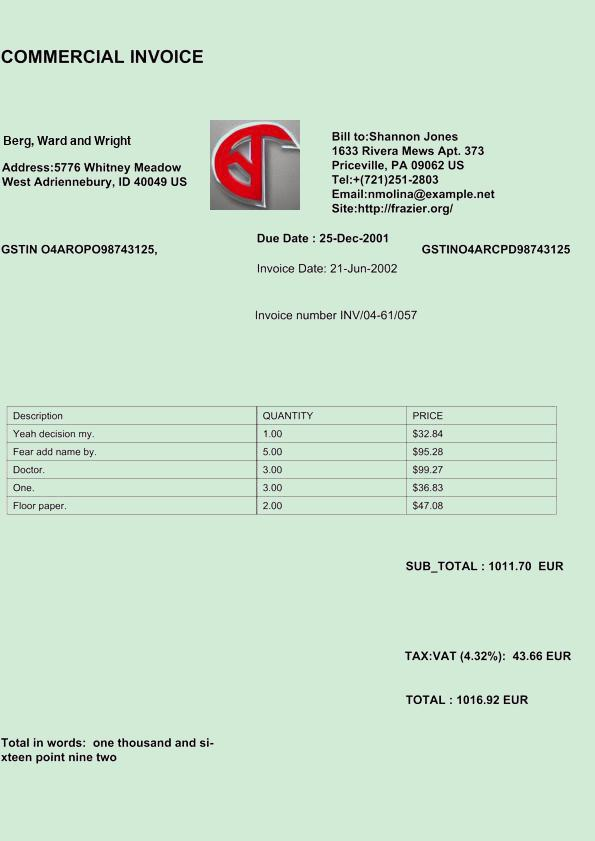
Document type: Invoice